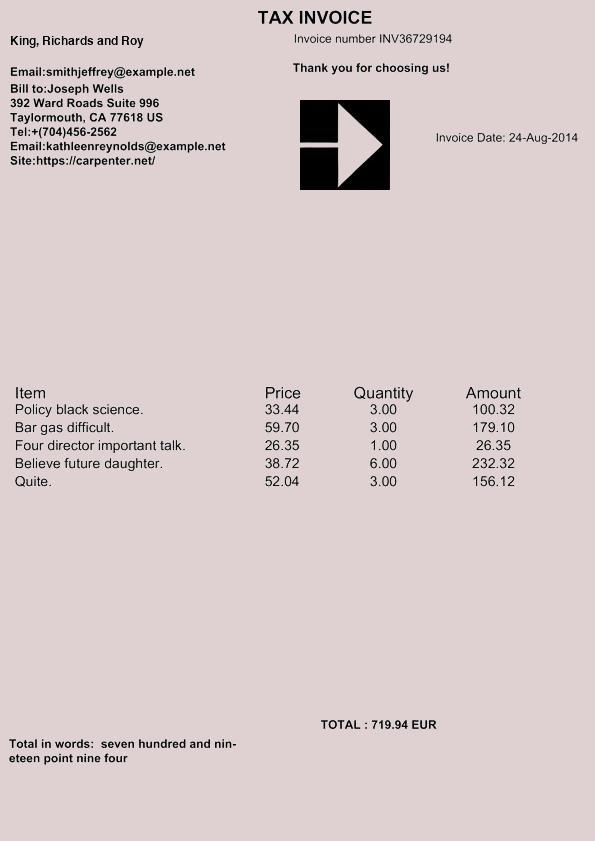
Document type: Invoice